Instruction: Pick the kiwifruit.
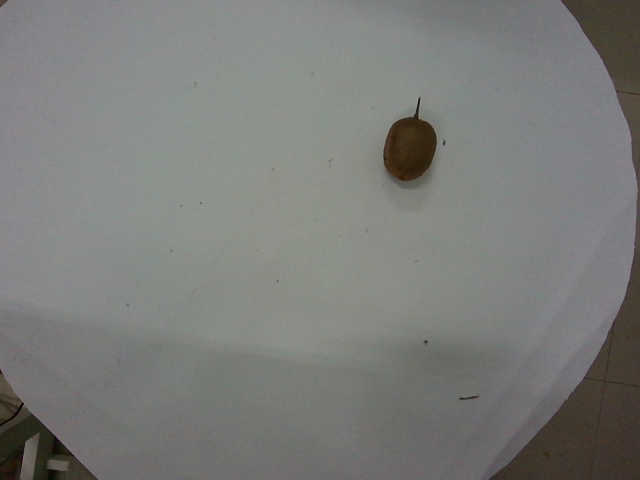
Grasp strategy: vertical